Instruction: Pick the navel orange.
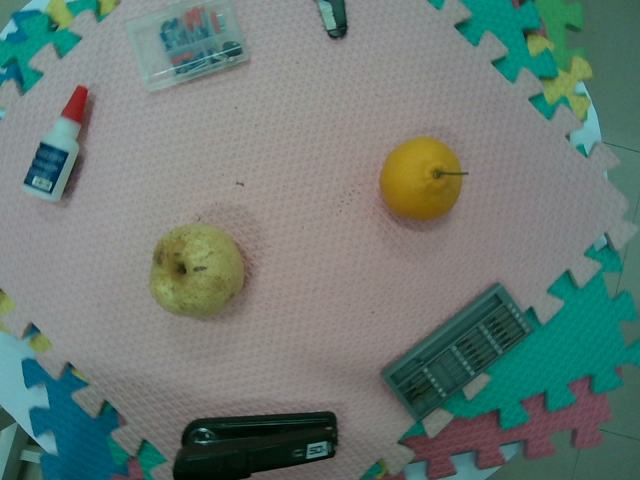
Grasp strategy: vertical